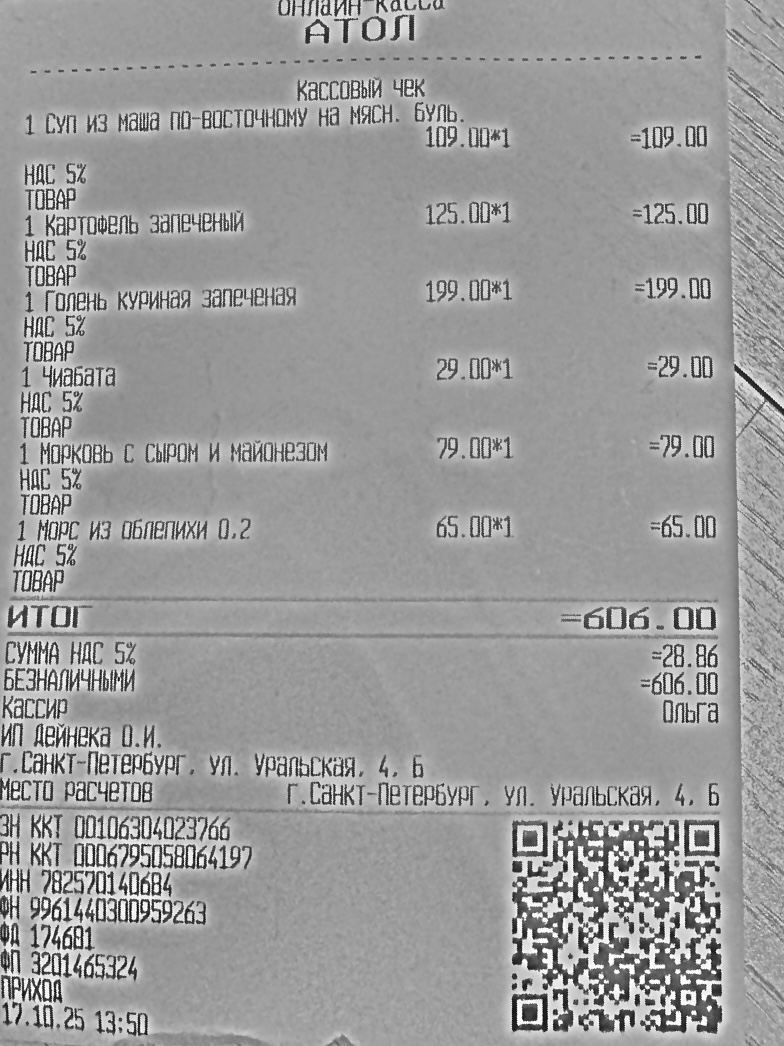
Продавец: ИП Дейнека О.И.
ИНН: 782570140684
Дата: 17.10.25
Товары: 1 Суп из маша по-восточному на мясн. буль.; 1 Картофель запеченый; 1 Голень куриная запеченая; 1 Чиабата; 1 Морковь с сыром и майонезом; 1 Морс из облепихи 0,2
Количество: 1; 1; 1; 1; 1; 1
Цена: 109.00; 125.00; 199.00; 29.00; 79.00; 65.00
Сумма: 109.00; 125.00; 199.00; 29.00; 79.00; 65.00
Итого: 606.00